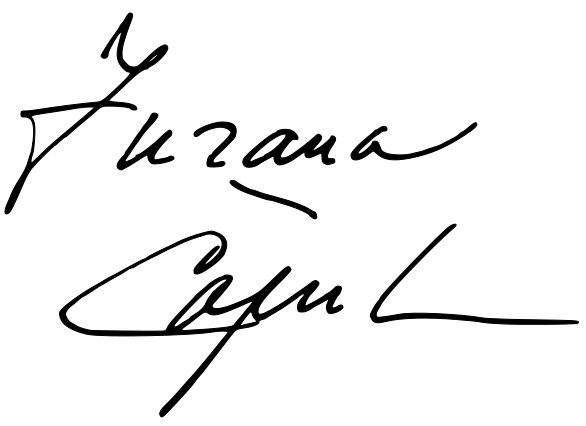
Signature of: zuzana čaputová